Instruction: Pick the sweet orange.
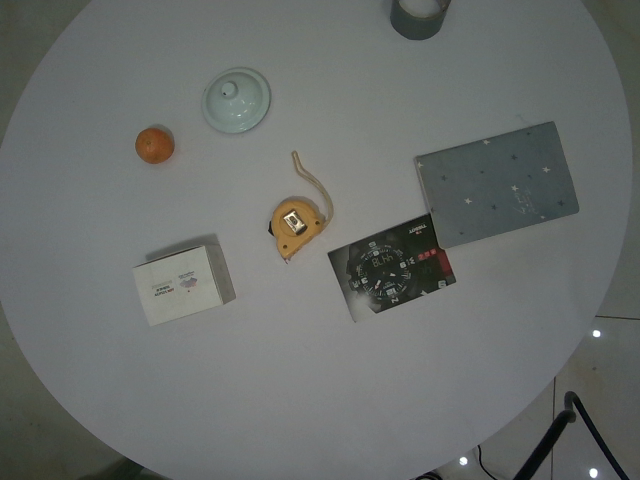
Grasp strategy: vertical